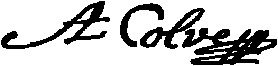
Signature of: anthony colve